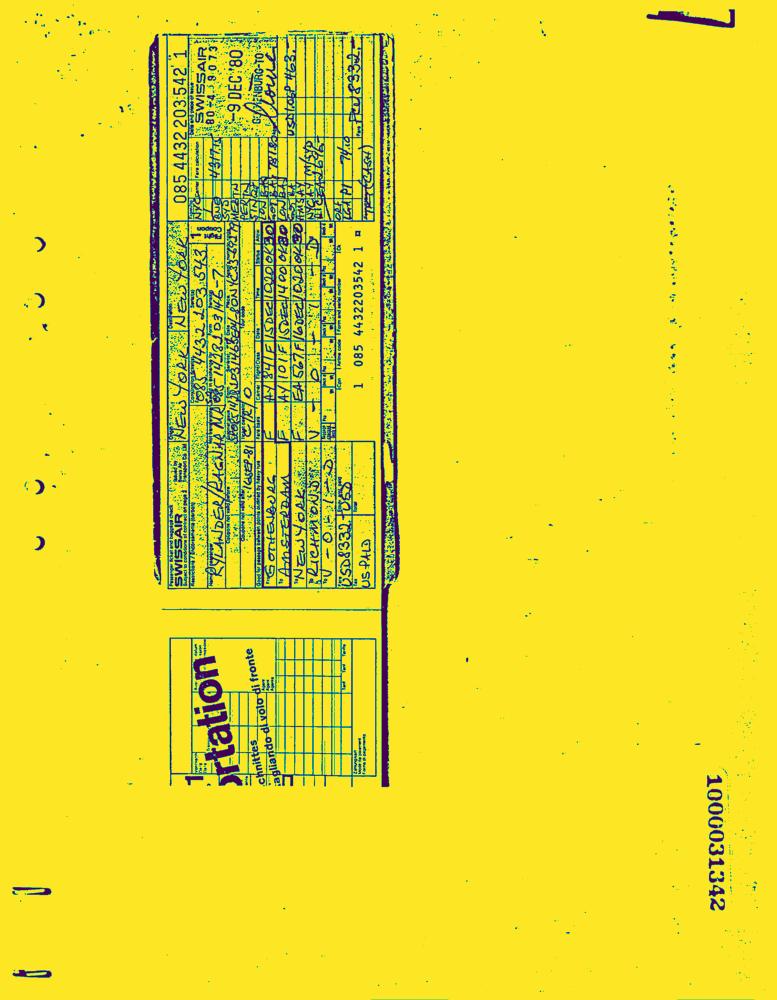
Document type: Invoice-Doc